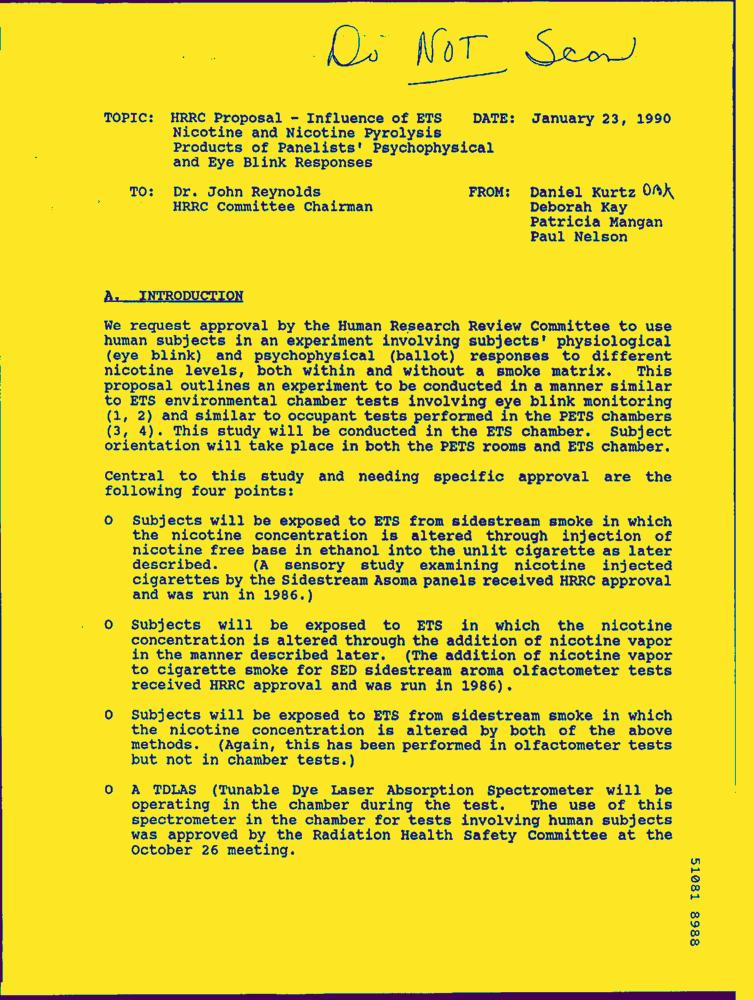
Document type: Letter-Doc